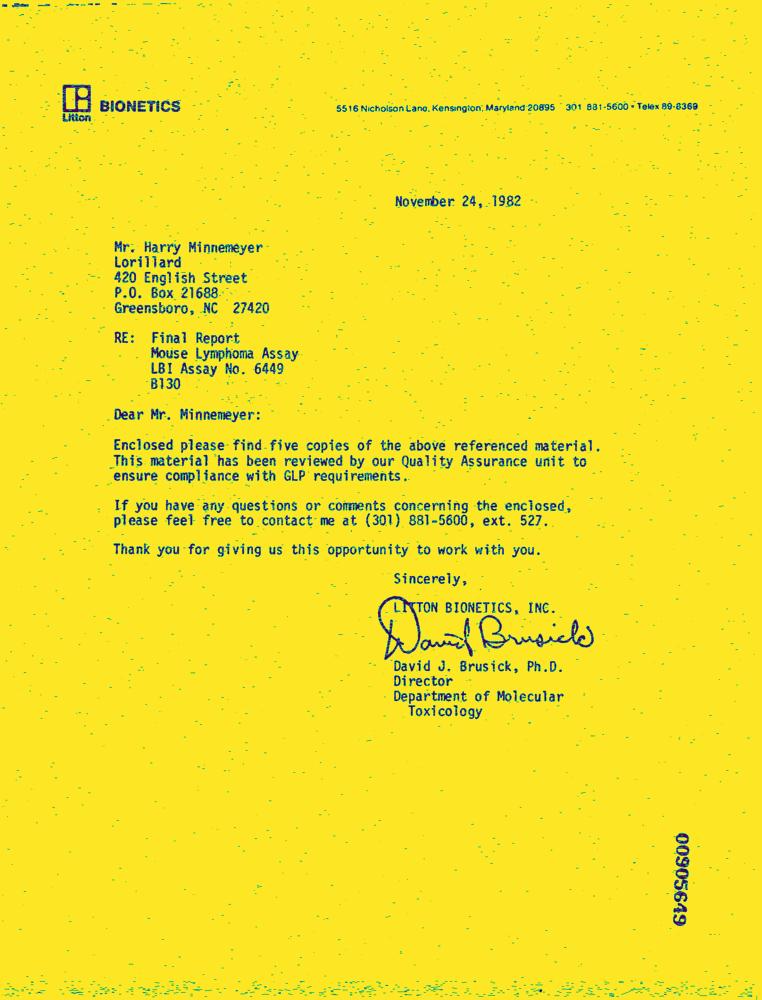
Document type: Letter-Doc